Question: Explain the disease:
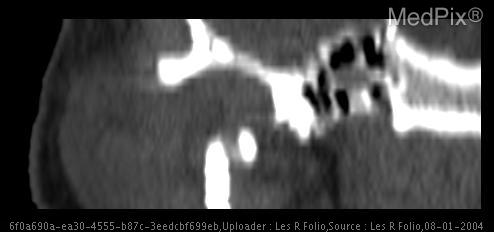
Answer: The disease is discussed as: Posterior superior process of the mandibular ramus that articulates with the mandibular fossa of the temporal bone.  (You can feel this while chewing, by putting your finger in your external ear canal.)

For image, see:  http://rad.usuhs.mil/rad/radbrowser2/head/PlainFilm/hn015.html